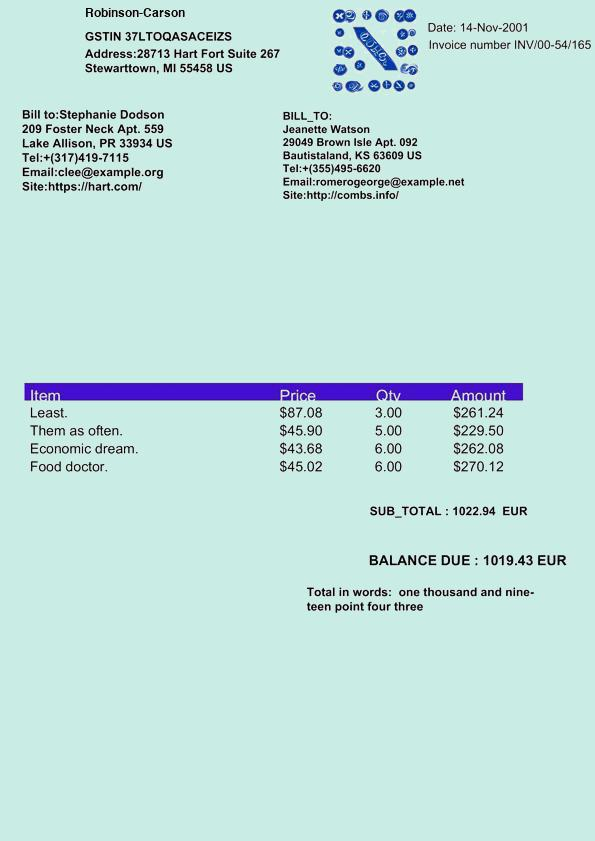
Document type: Invoice